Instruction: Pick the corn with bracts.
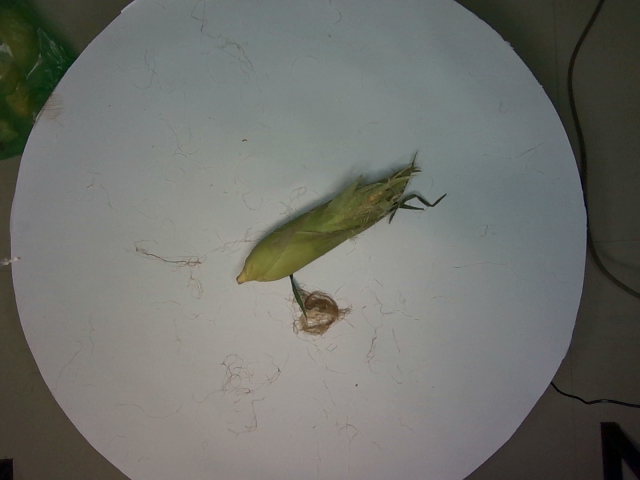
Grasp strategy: vertical